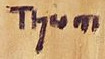
Signature of: elfriede thum